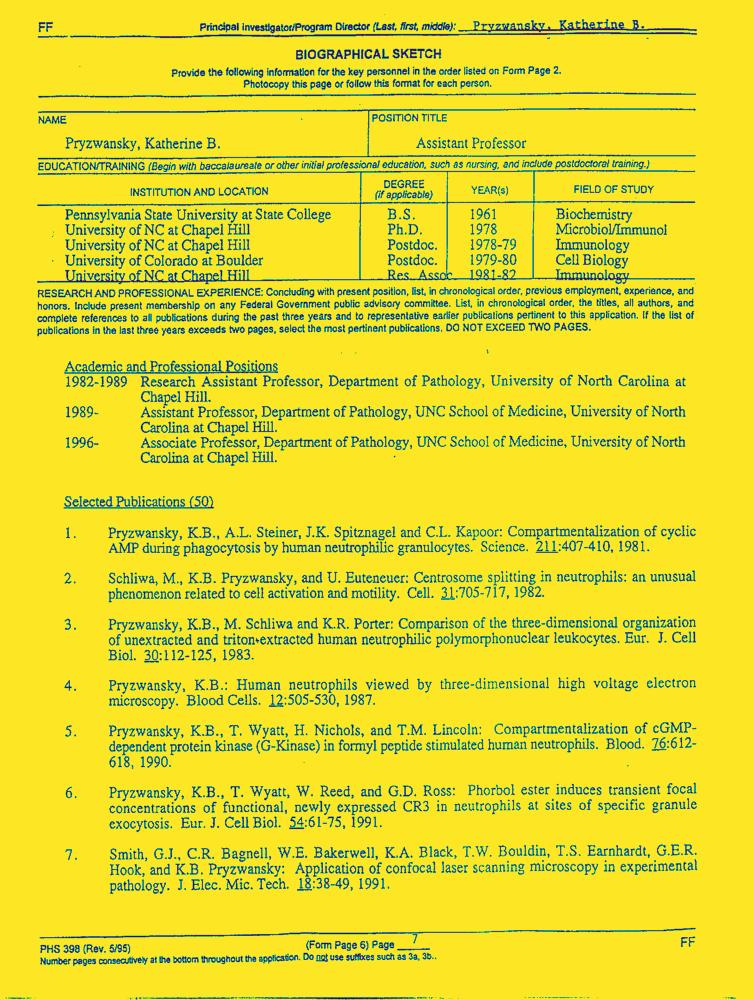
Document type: Resume-Doc